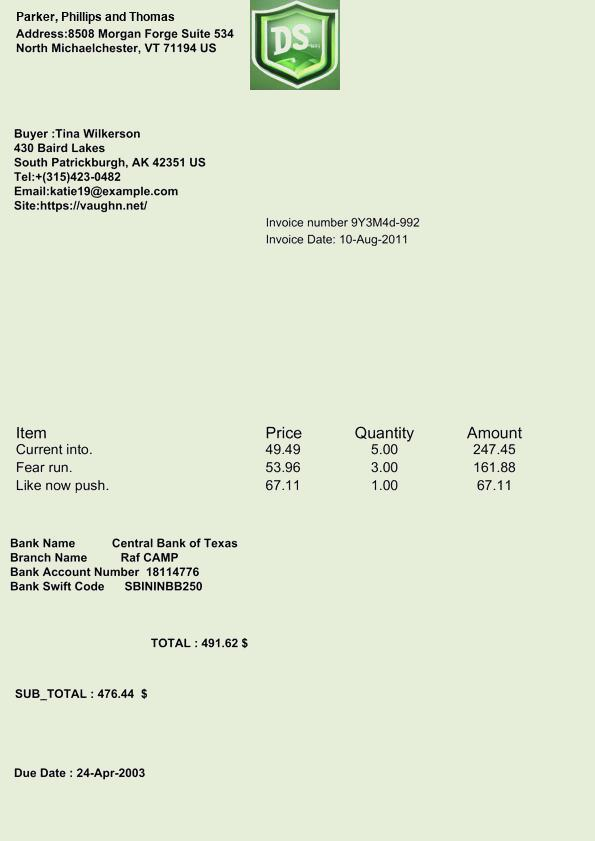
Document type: Invoice